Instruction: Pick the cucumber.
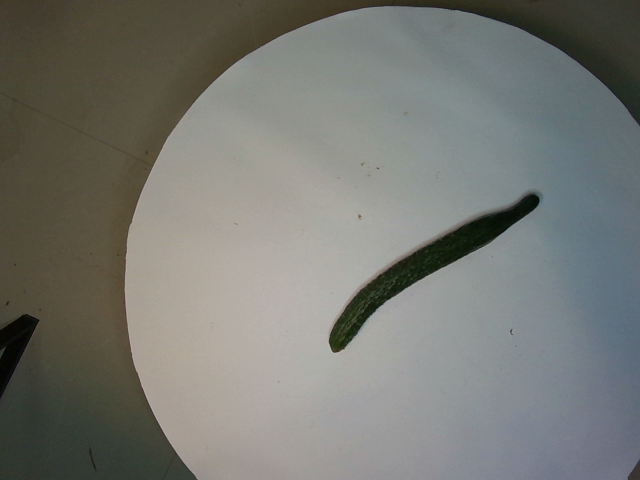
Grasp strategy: vertical